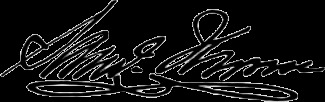
Signature of: samuel thorne